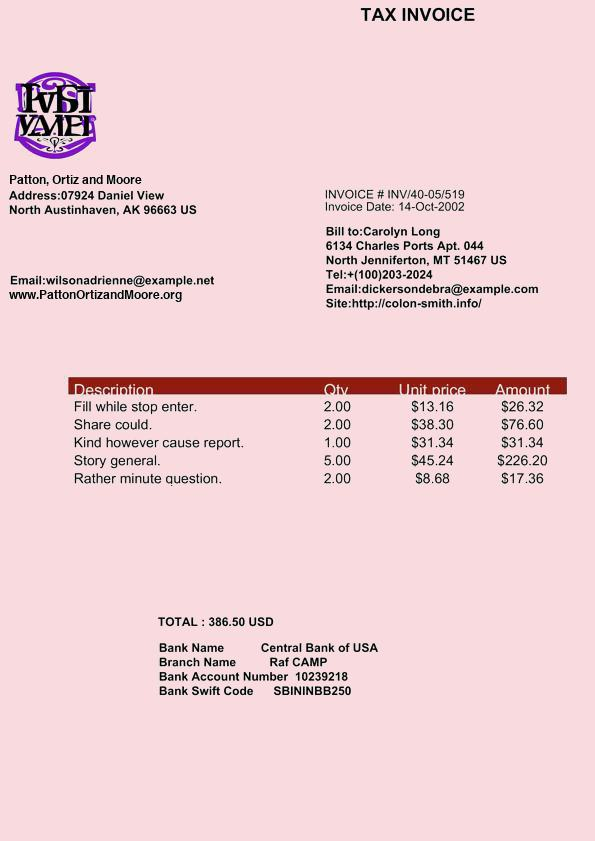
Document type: Invoice